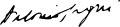
Signature of: antonio segni